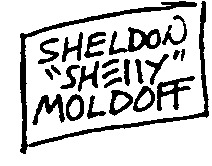
Signature of: sheldon moldoff